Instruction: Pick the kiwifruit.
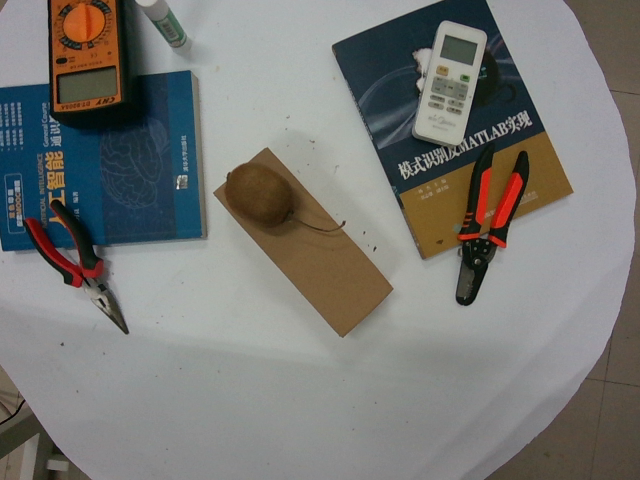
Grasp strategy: vertical